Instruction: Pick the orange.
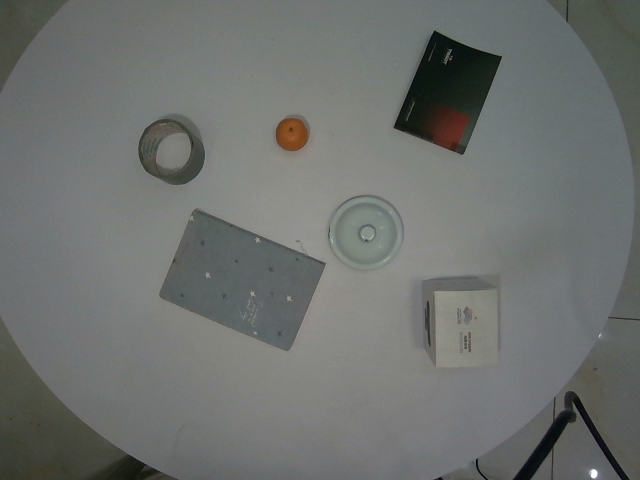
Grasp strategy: vertical